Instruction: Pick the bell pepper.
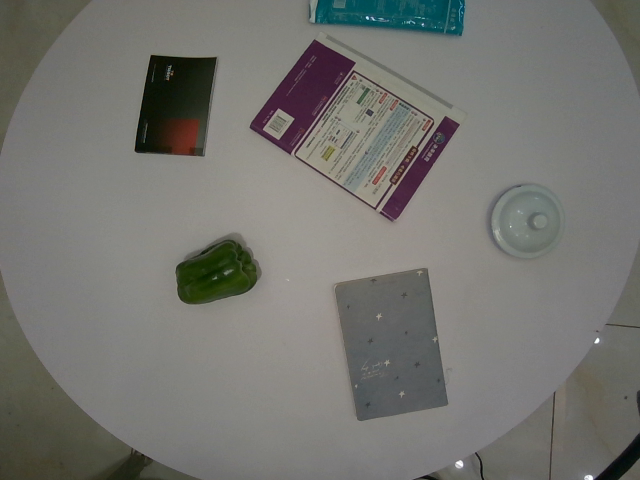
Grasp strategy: vertical